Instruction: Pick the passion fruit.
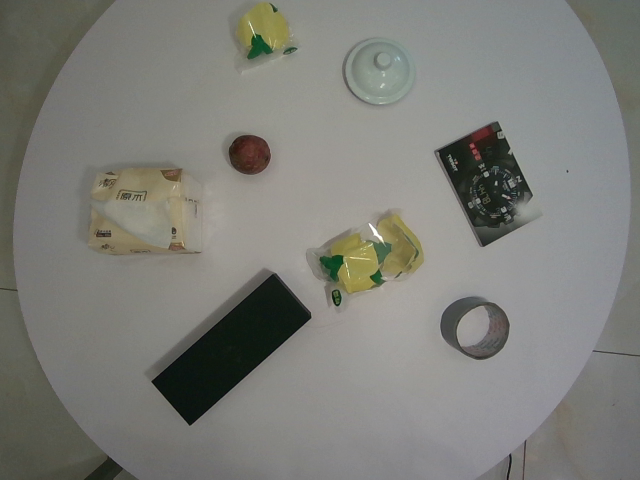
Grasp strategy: vertical